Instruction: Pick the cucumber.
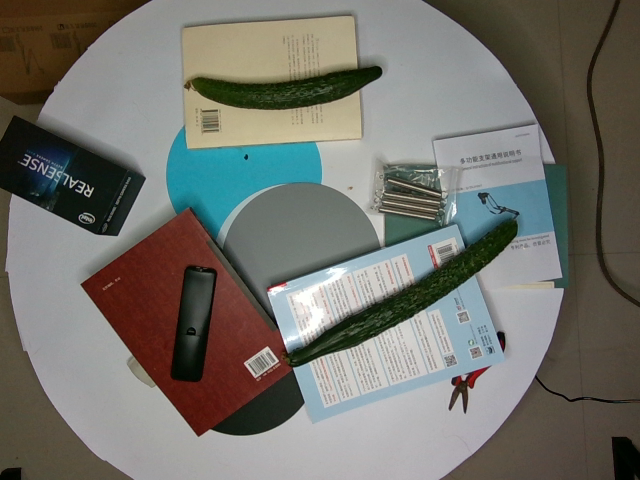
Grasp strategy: vertical